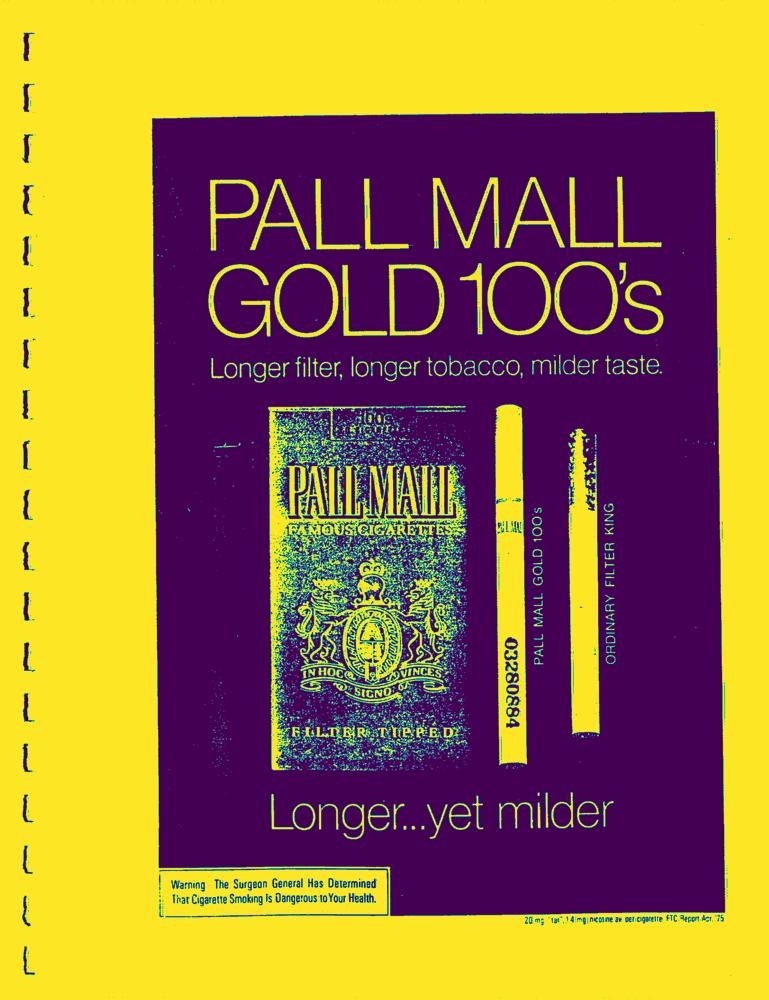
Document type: AD